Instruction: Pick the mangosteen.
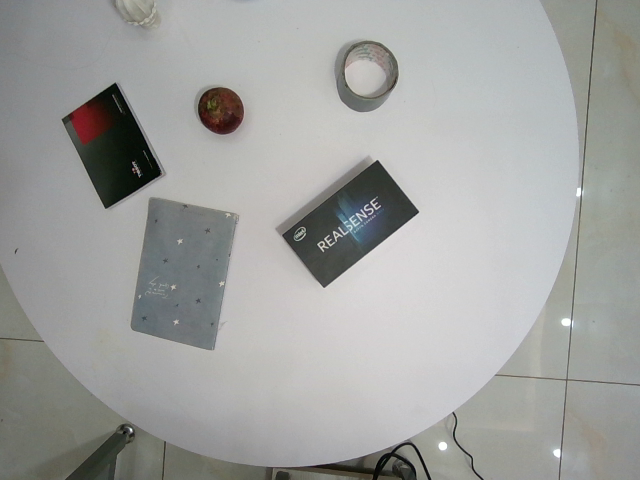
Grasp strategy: vertical